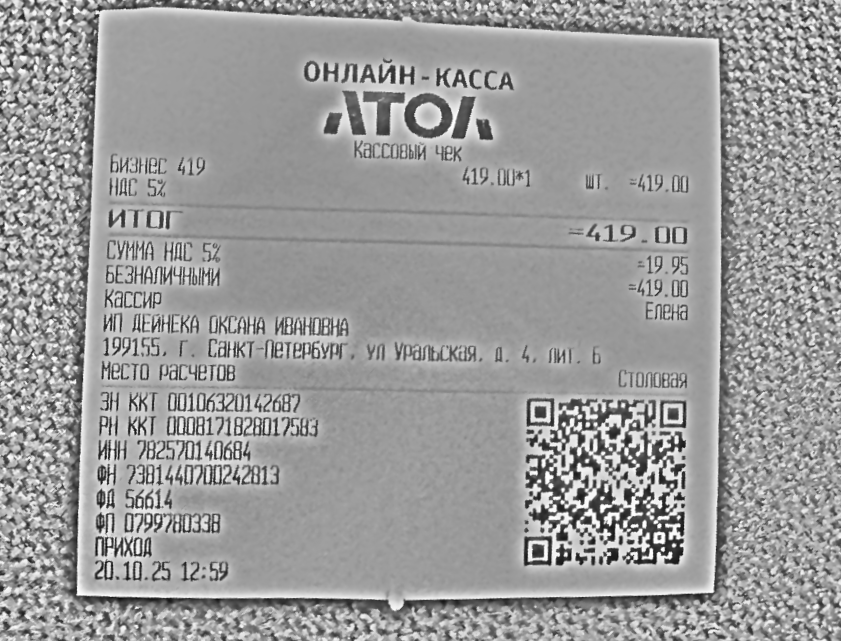
Продавец: ИП ДЕЙНЕКА ОКСАНА ИВАНОВНА
Дата: 20.10.25 12:59
Товары: Бизнес 419
Количество: 1
Цена: 419.00
Сумма: 419.00
Итого: 419